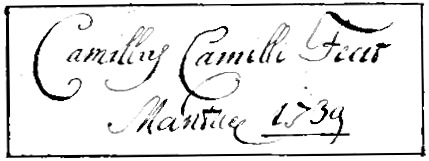
Signature of: camillo camilli